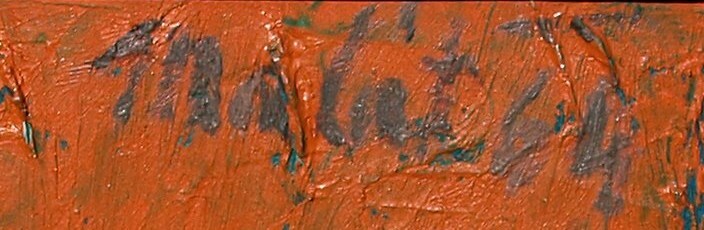
Signature of: radim malát